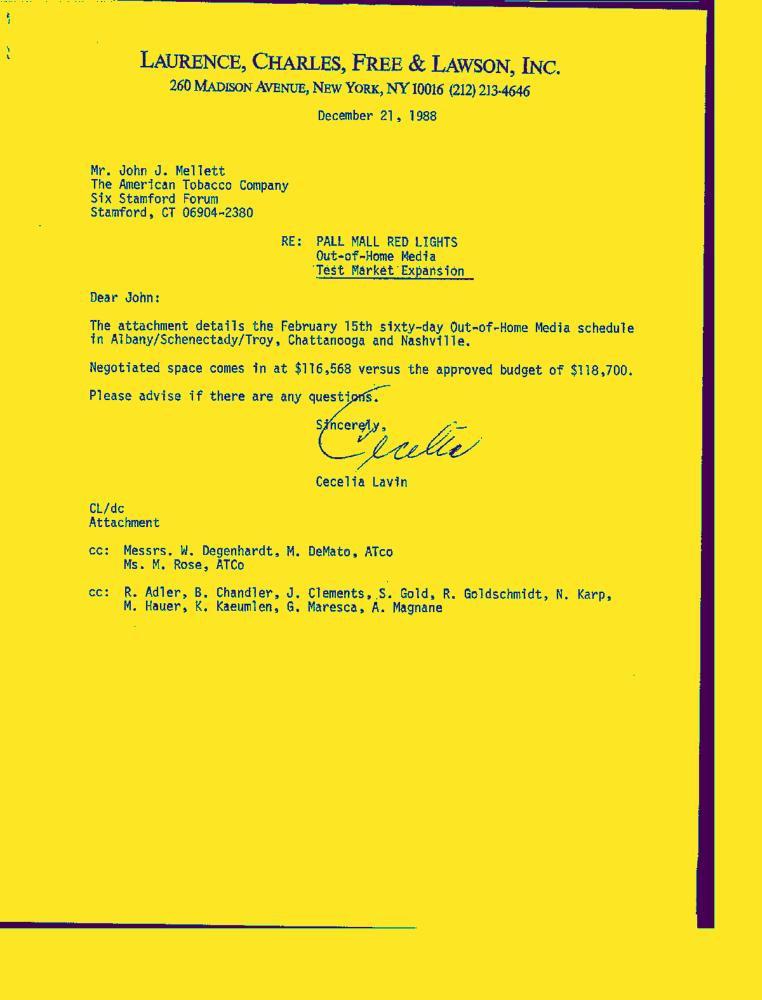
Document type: Letter-Doc